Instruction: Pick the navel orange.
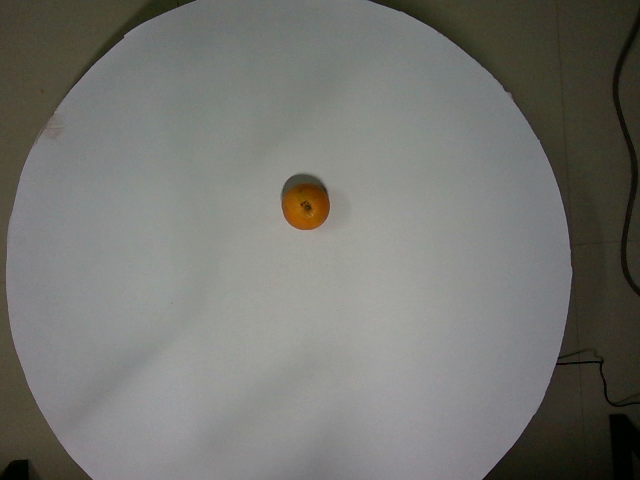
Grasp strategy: vertical